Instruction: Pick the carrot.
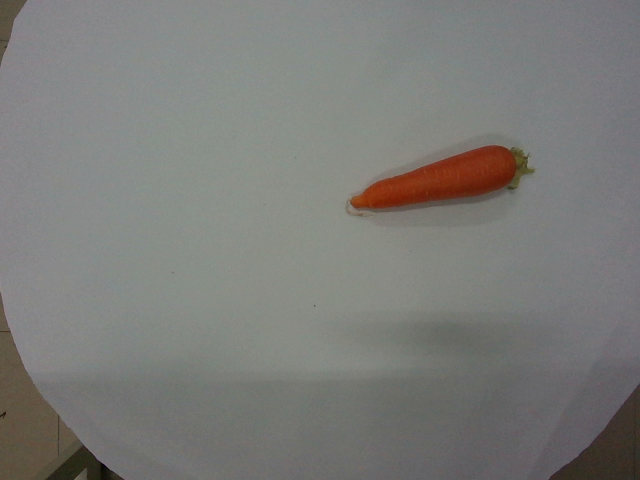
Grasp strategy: vertical